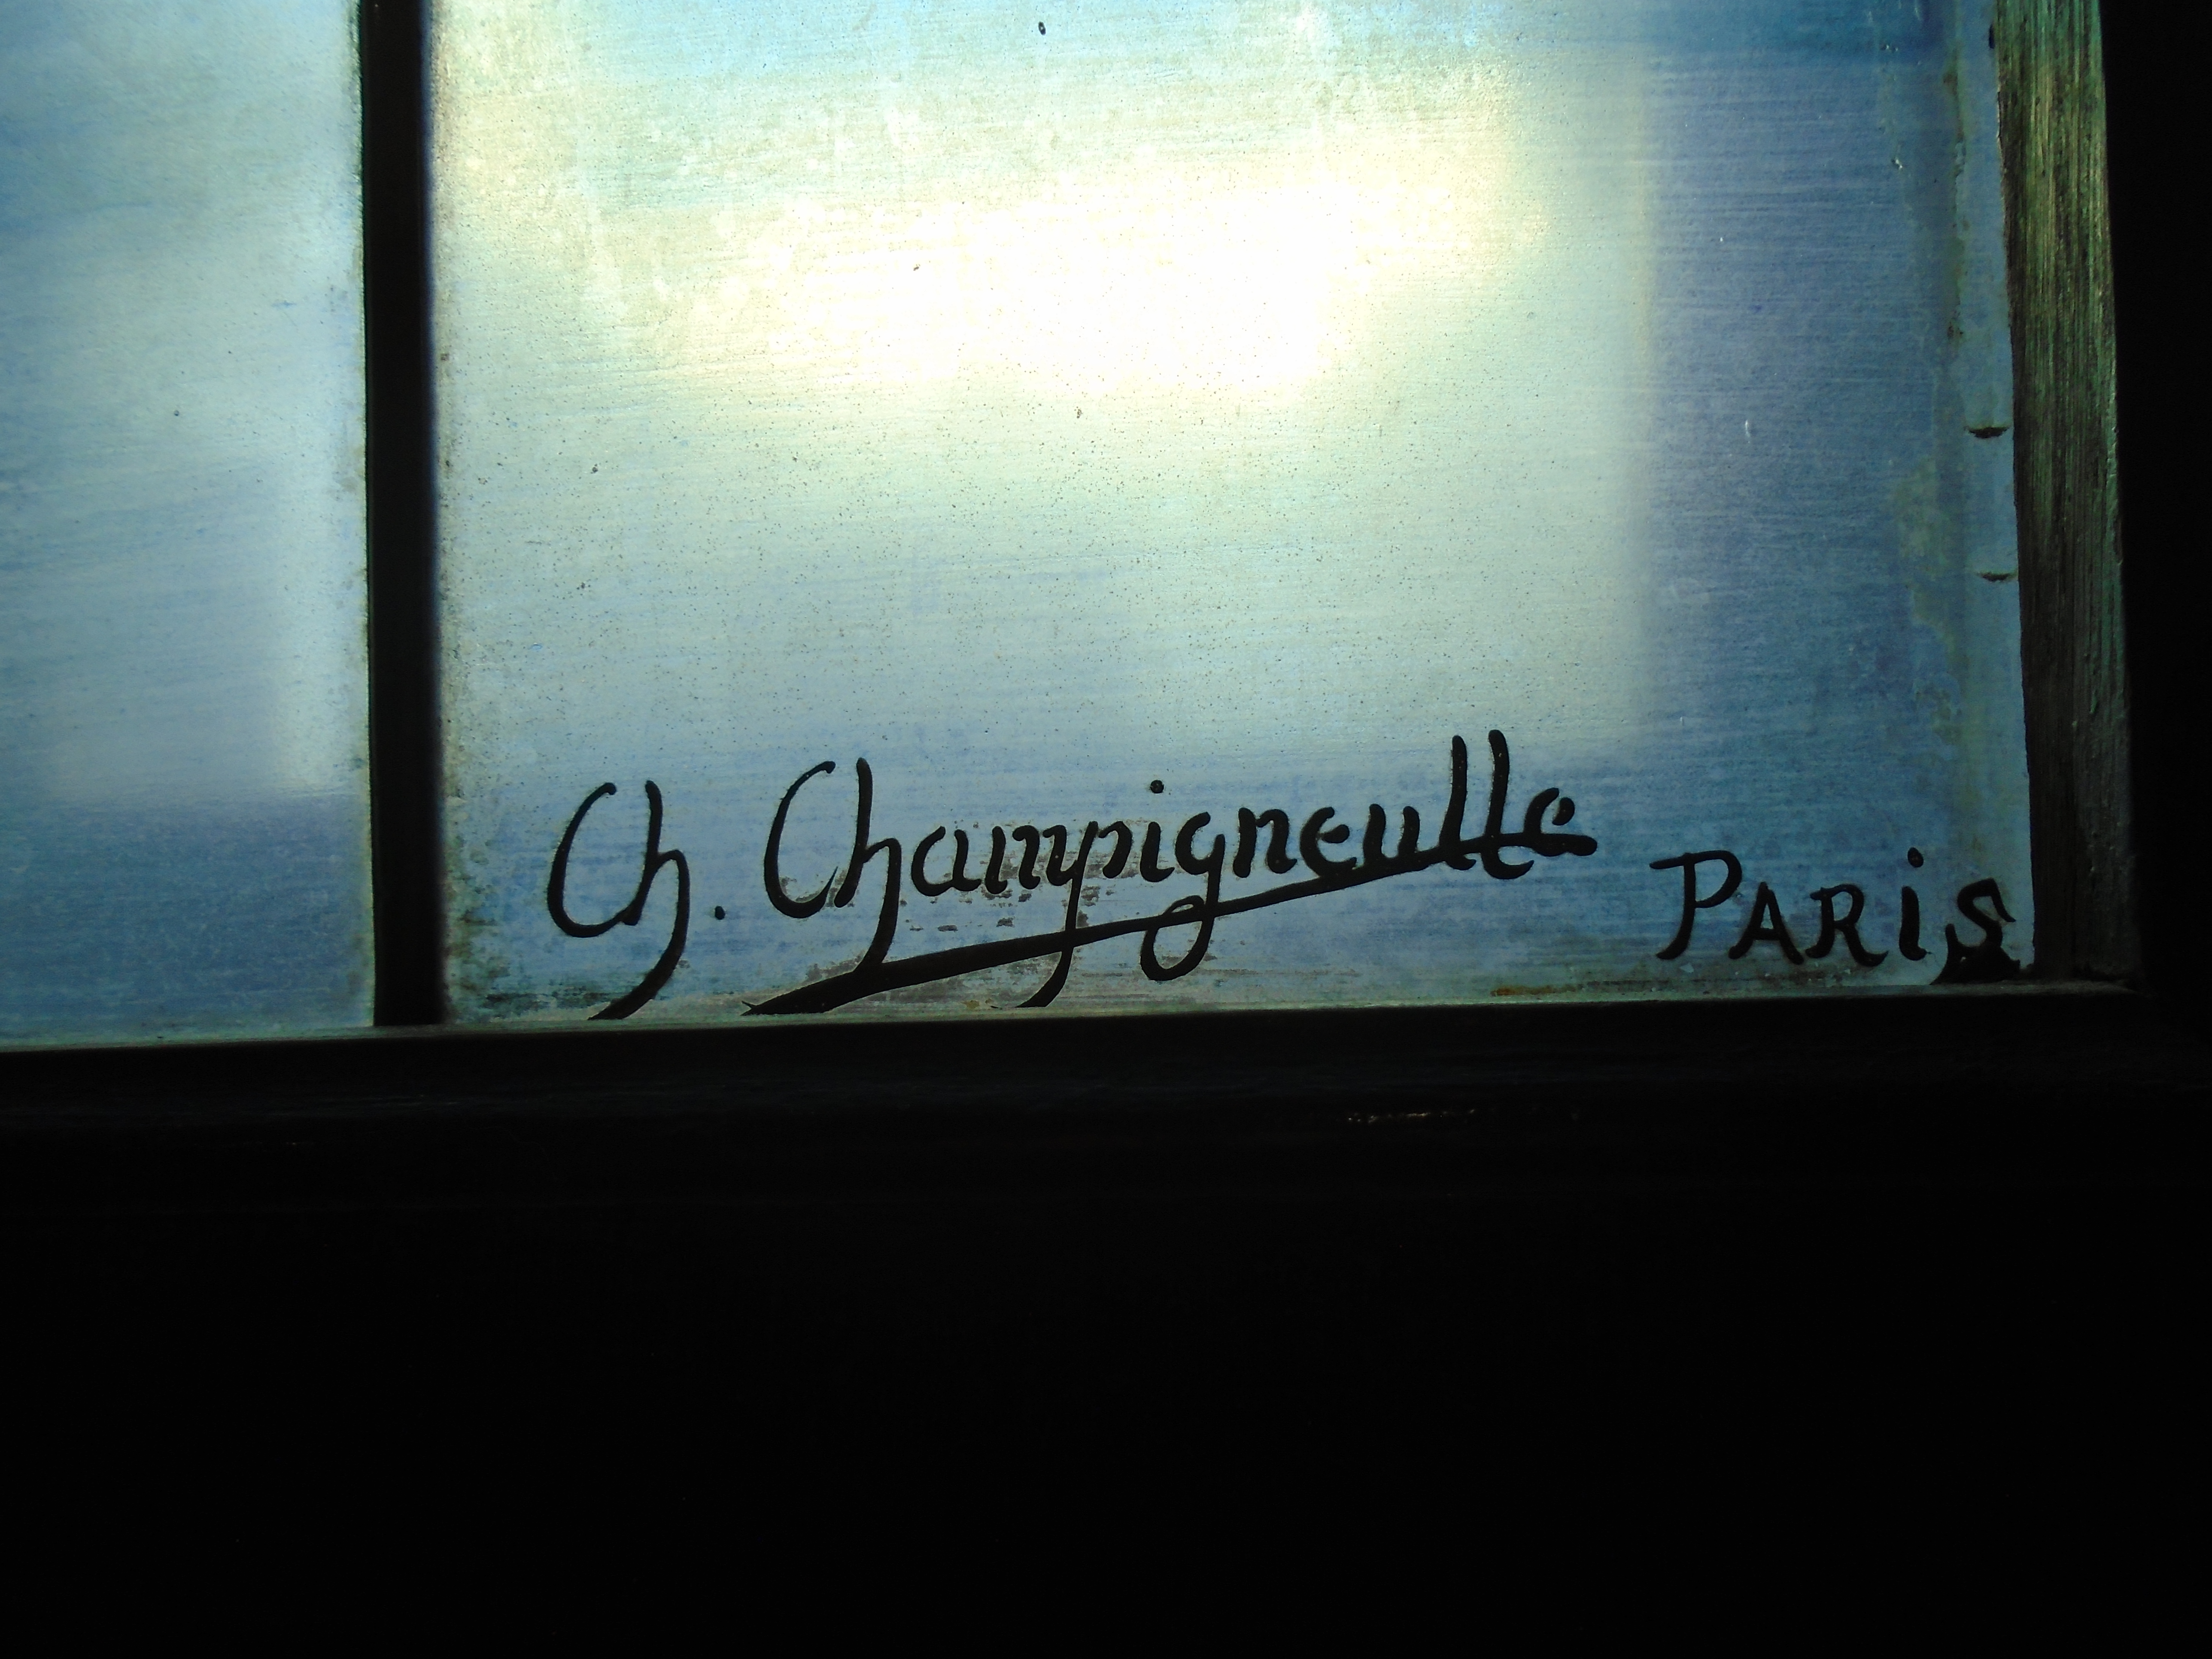
Signature of: charles marie champigneulle